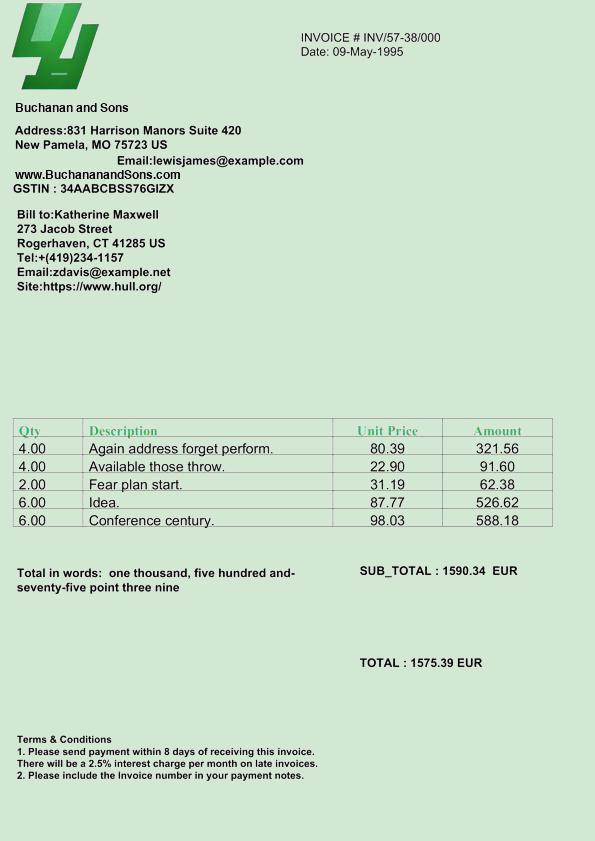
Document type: Invoice